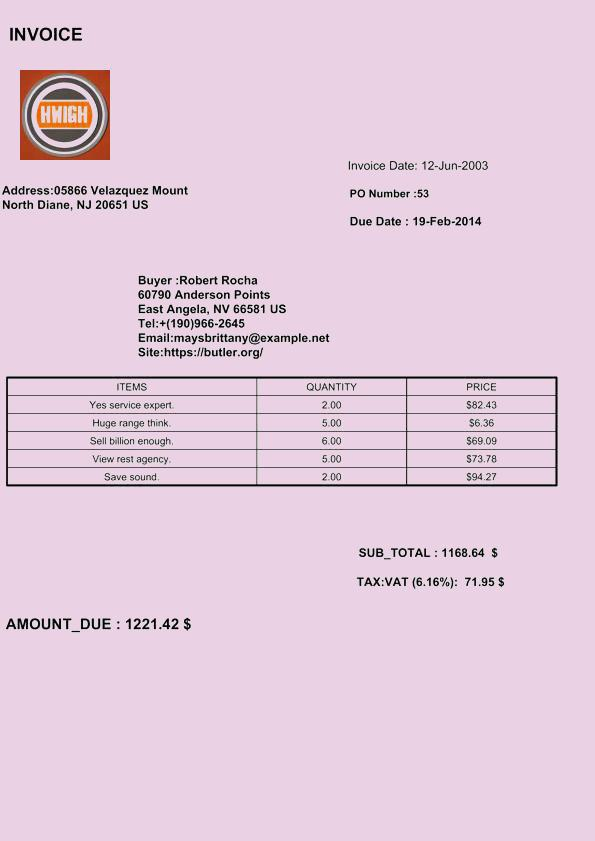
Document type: Invoice